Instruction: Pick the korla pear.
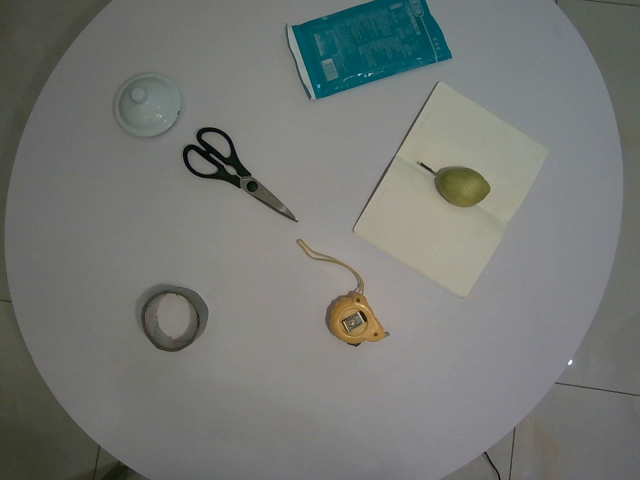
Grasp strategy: vertical